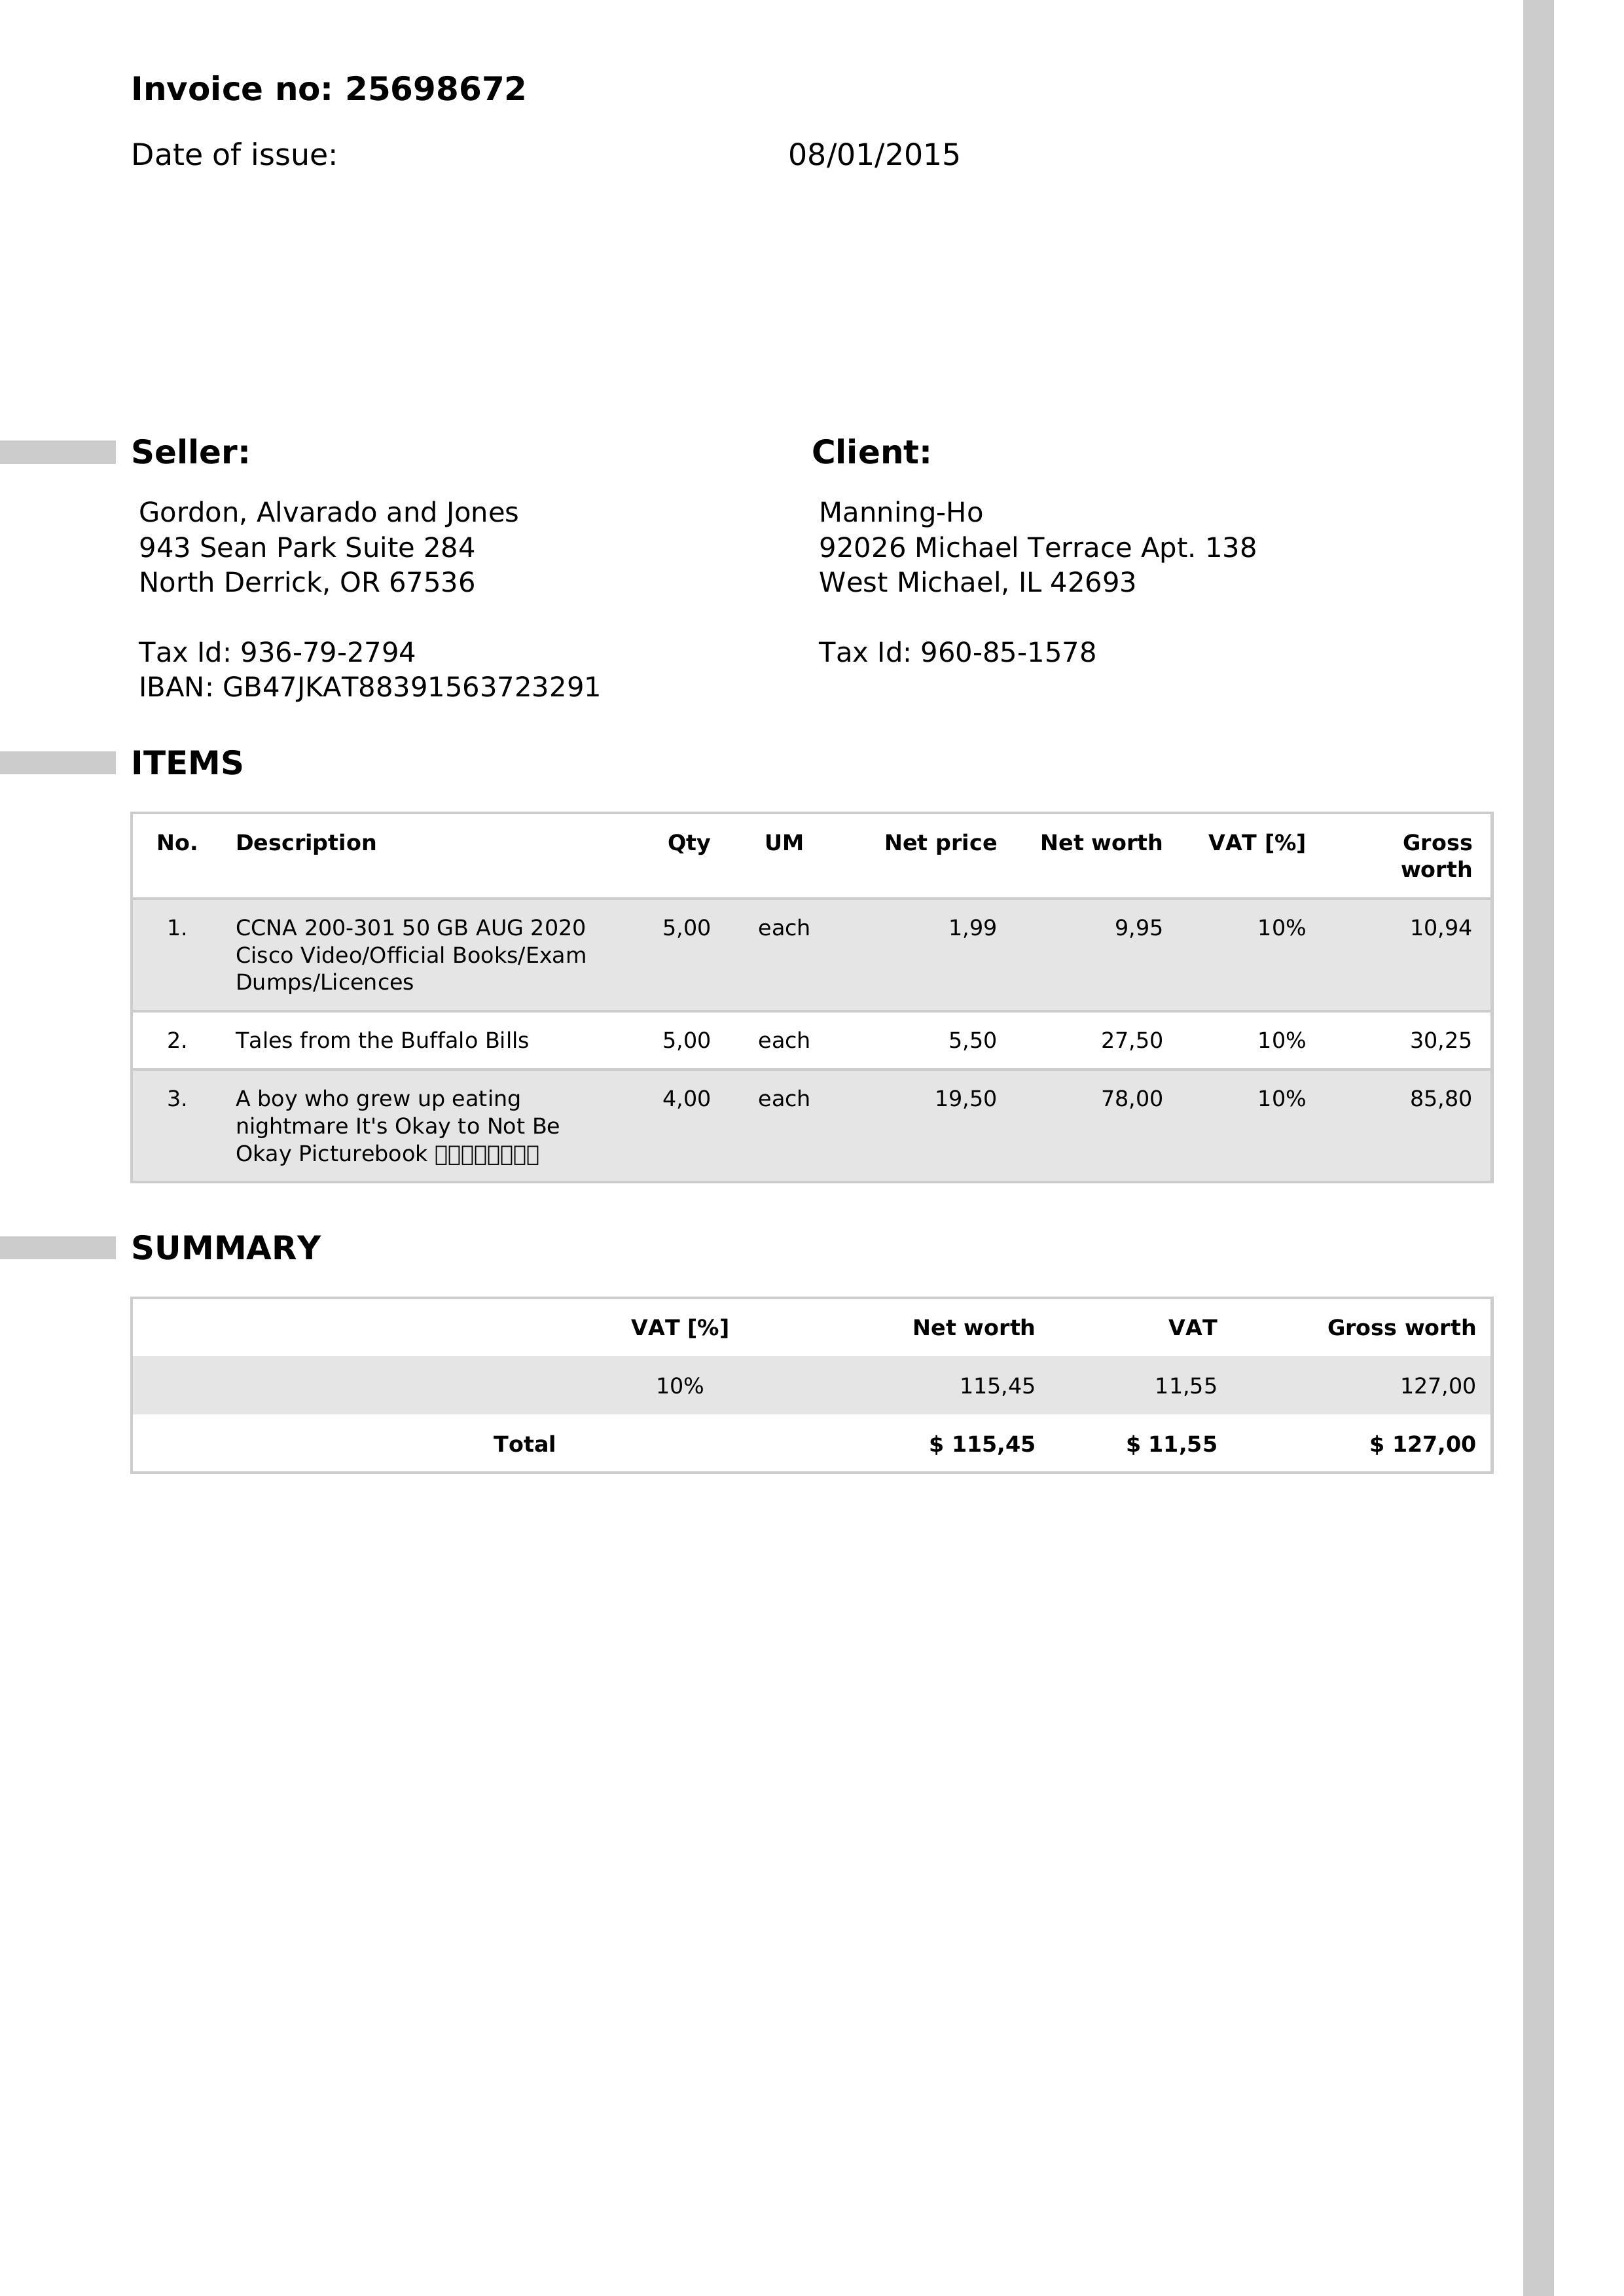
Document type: Invoice